Question: How is the history relevant to the case?
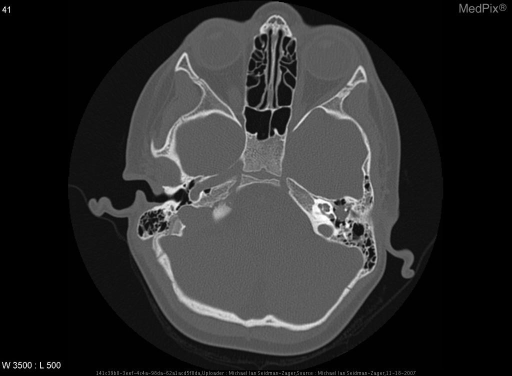
Answer: The patient's history of 4 year old male with presented with white mass behind the left tympanic membrane noted on routine physical exam.  Pt has no hx of ear surgery, perforations or trauma. is key in understanding the case.